Question: What jurisdiction, city, or county is the document associated with?
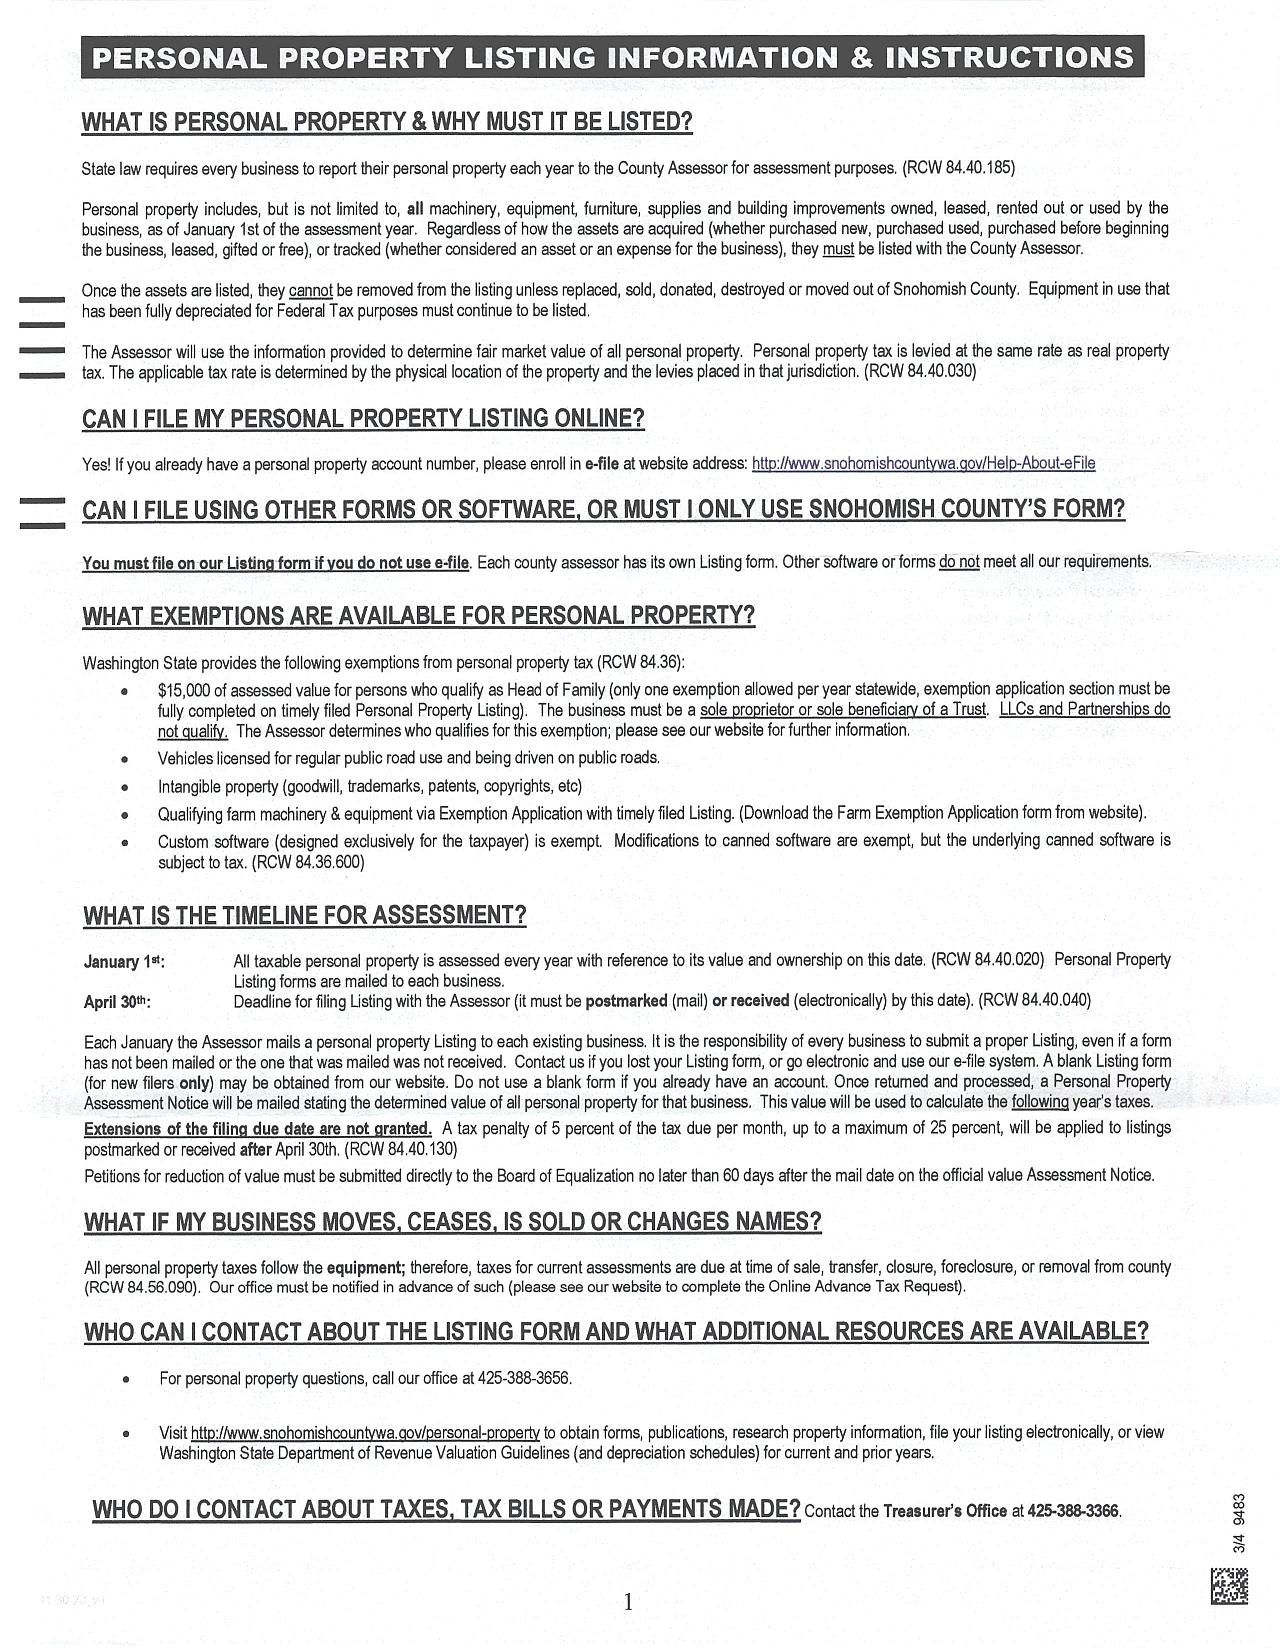
Answer: "Snohomish County"